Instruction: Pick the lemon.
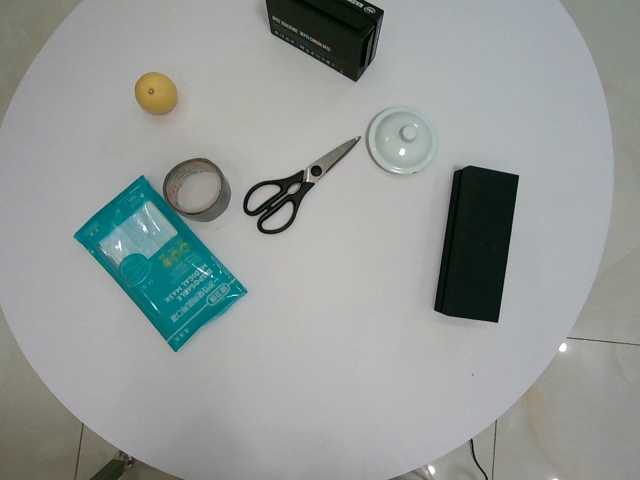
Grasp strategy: vertical